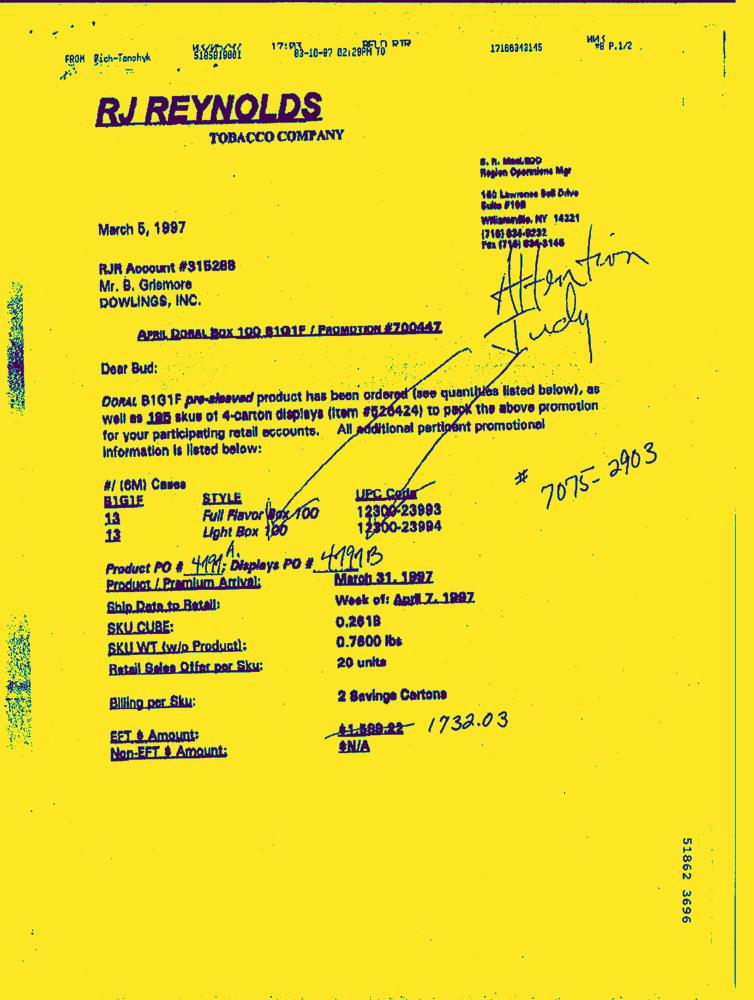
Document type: Letter-Doc